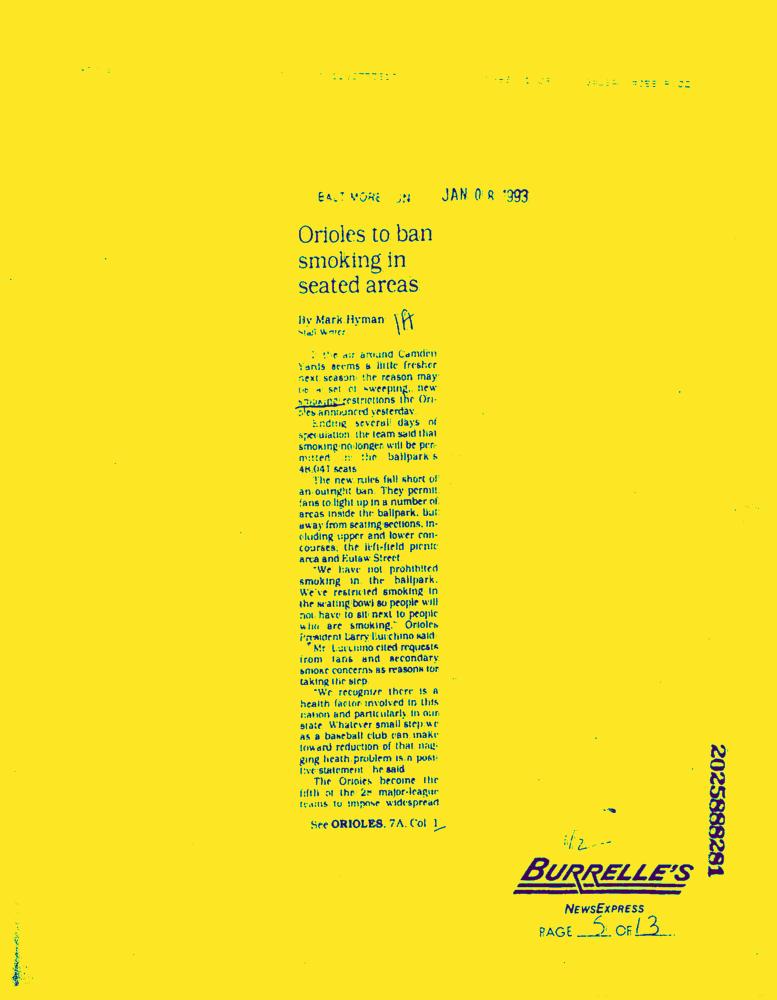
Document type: News-Article